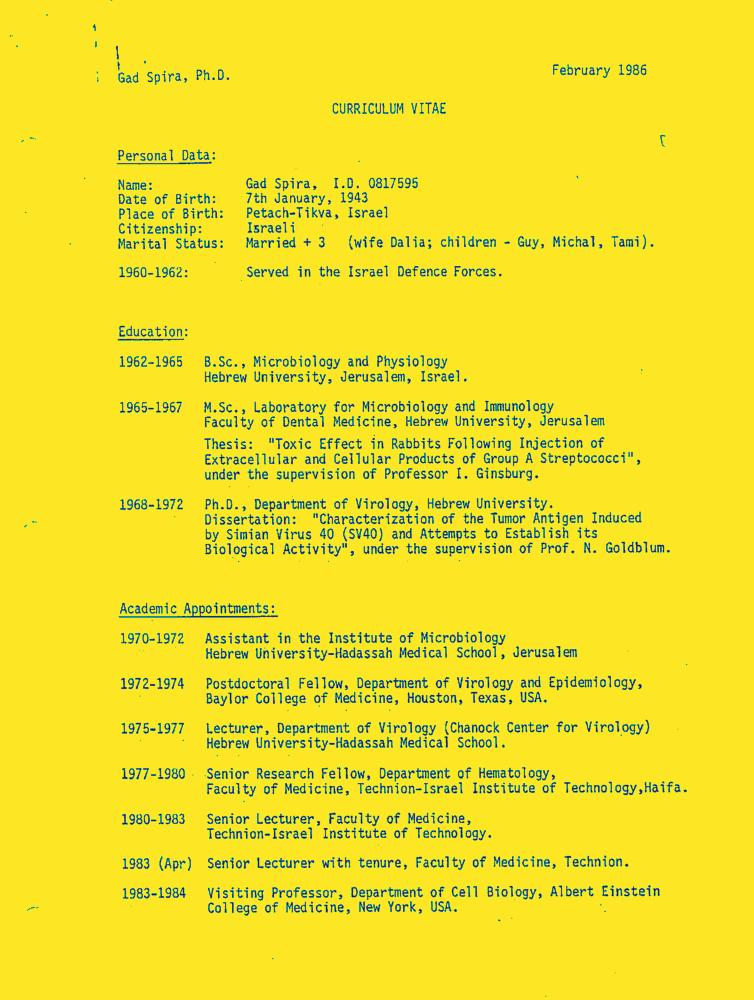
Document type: Resume-Doc